Question: How does the patient history play a role?
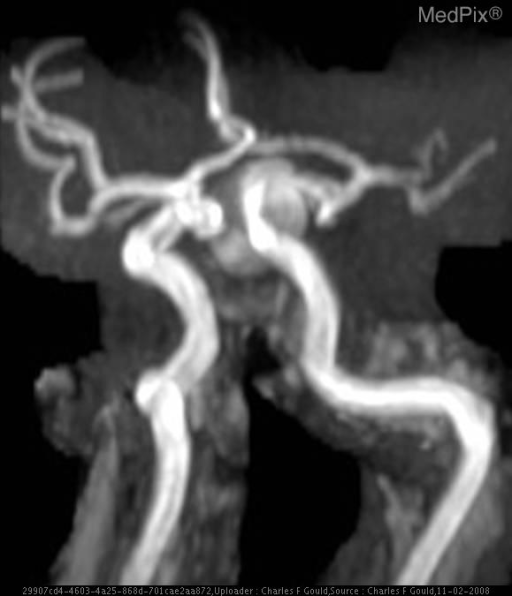
Answer: The patient's history of 68 y.o. woman with 6 months of daily frontal headaches. is key in understanding the case.